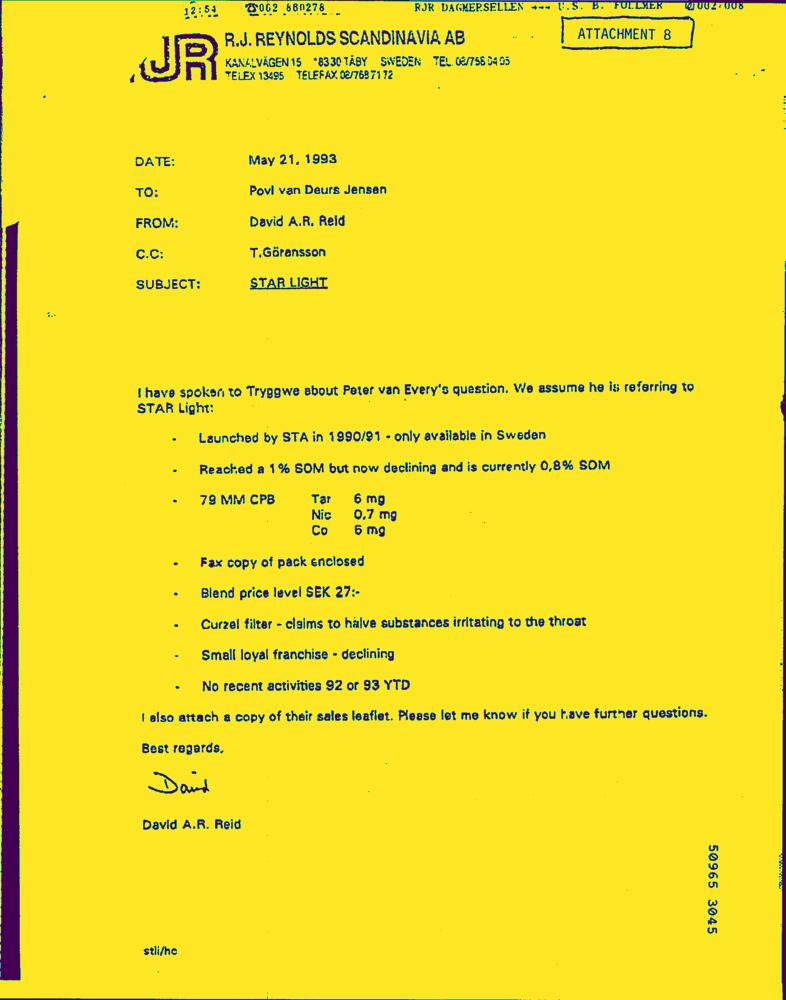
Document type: Letter-Doc